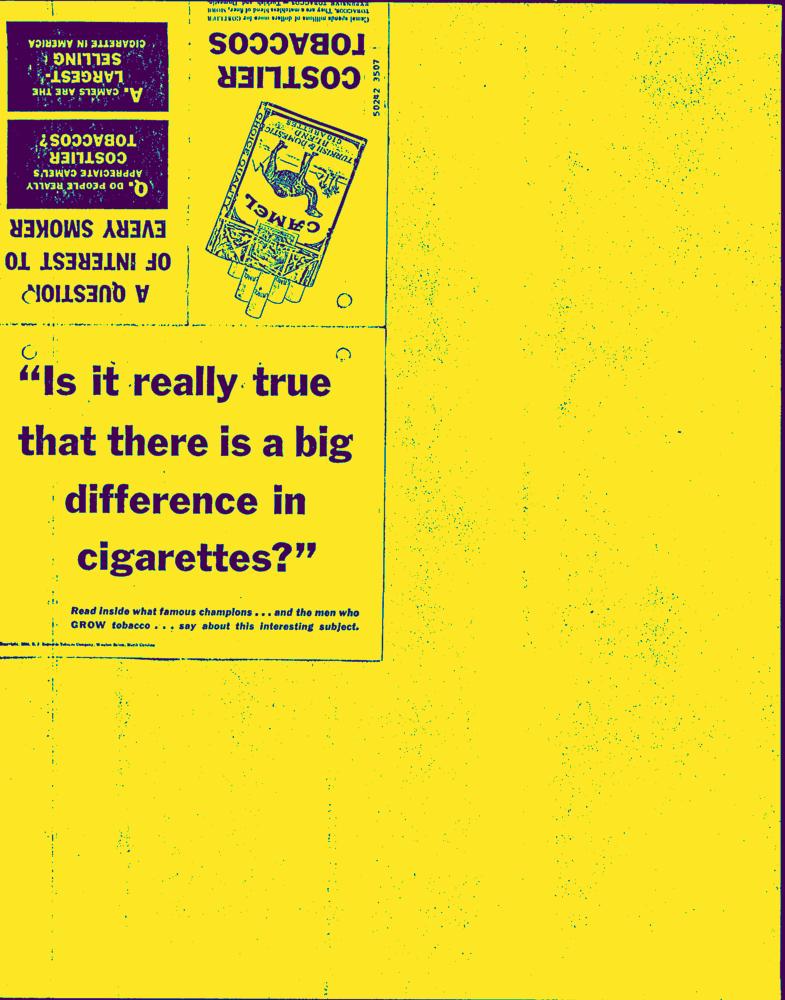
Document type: AD